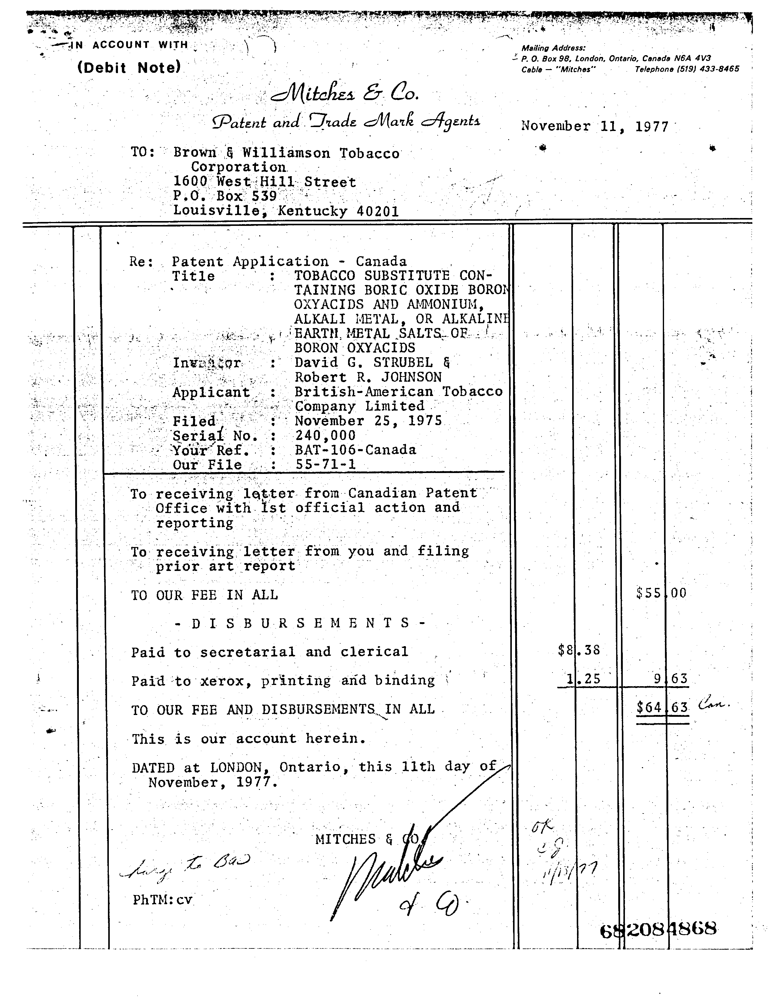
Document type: Invoice